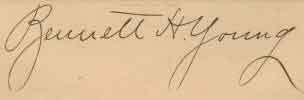
Signature of: bennett h young